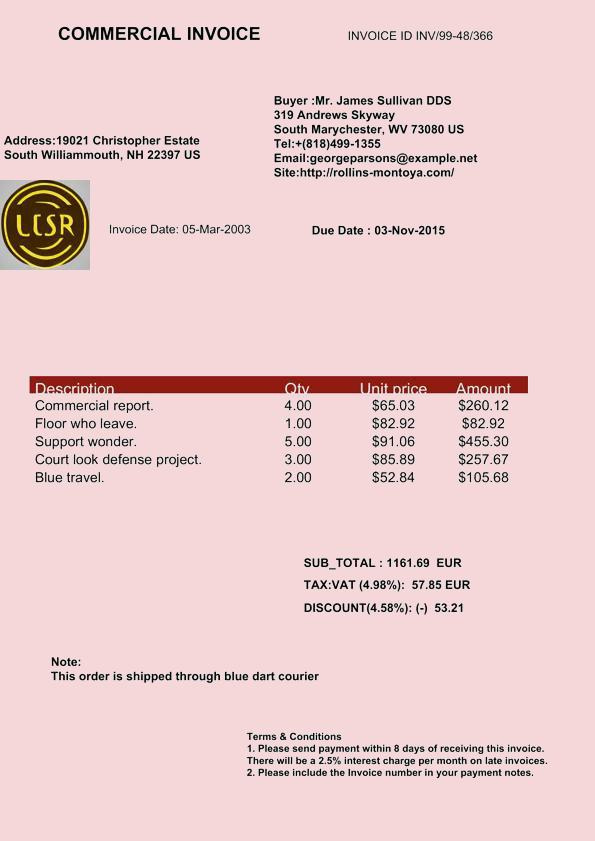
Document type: Invoice